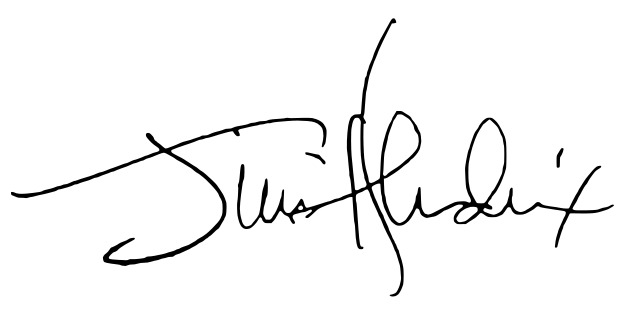
Signature of: jimi hendrix